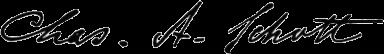
Signature of: charles anthony schott